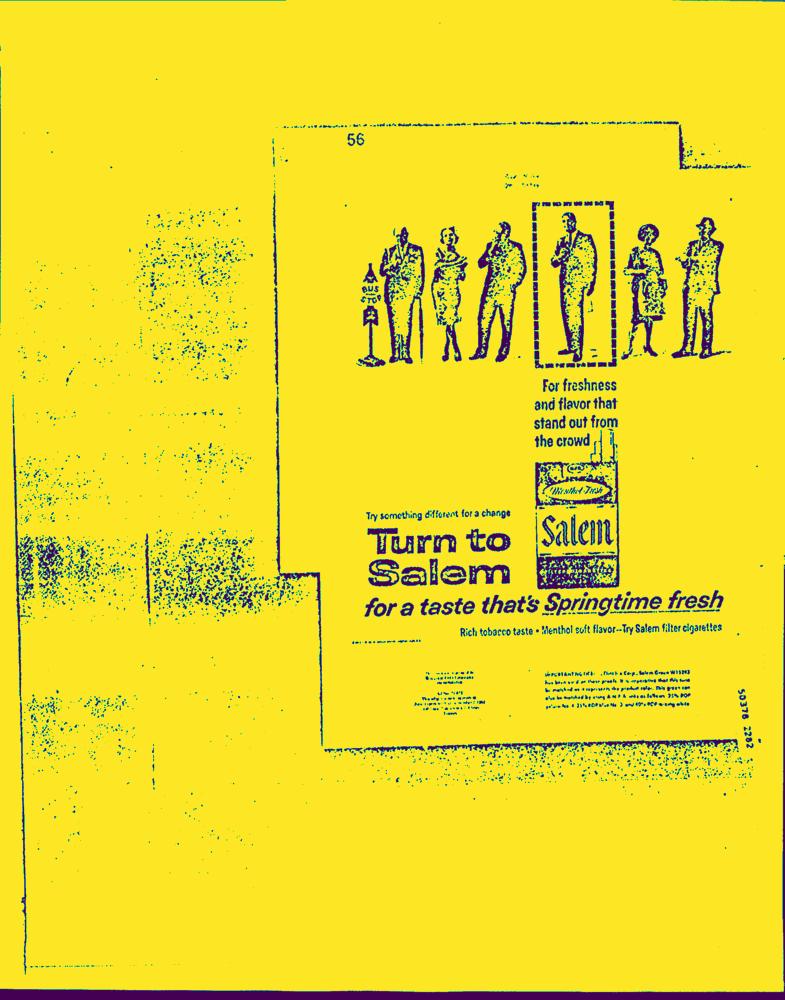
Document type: AD